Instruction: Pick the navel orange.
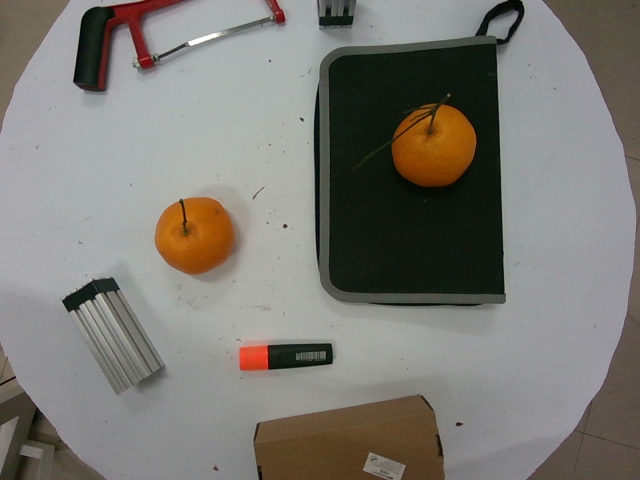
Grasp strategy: vertical